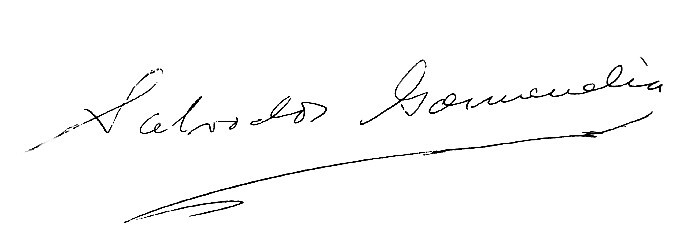
Signature of: salvador garmendia graterón